Question: In what way does the history help explain the case?
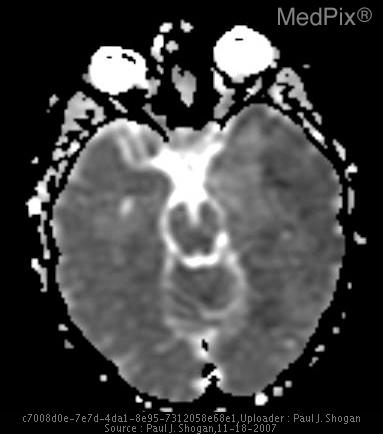
Answer: The patient's history of 21 yo male presenting with fever, new onset of aphasia, and one episode of loss of consciousness. is key in understanding the case.